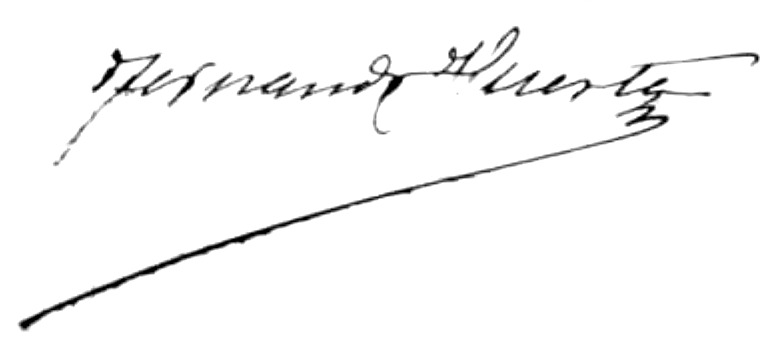
Signature of: fernando huerta calopa